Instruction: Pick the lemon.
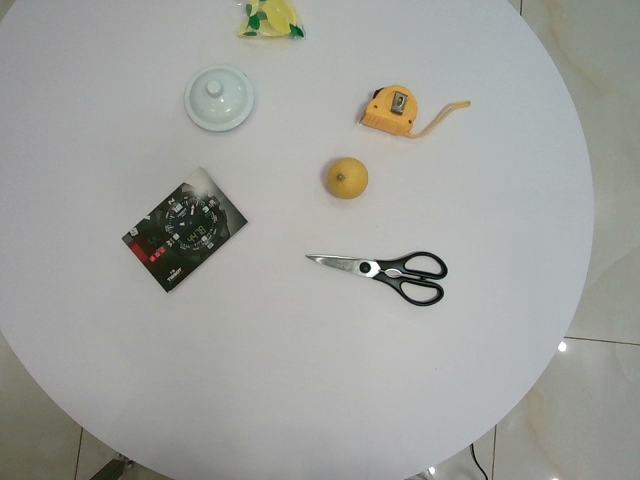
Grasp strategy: vertical